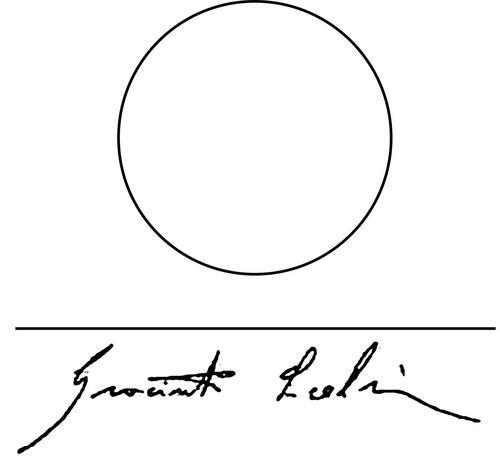
Signature of: giacinto scelsi